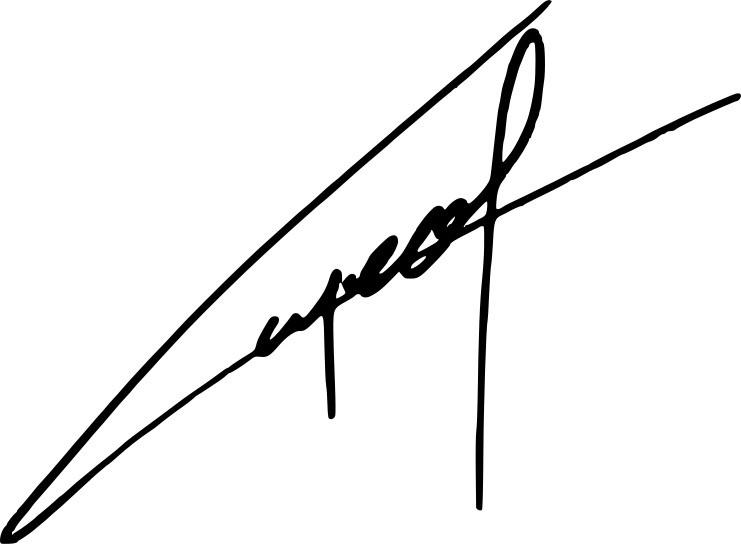
Signature of: éric coquerel